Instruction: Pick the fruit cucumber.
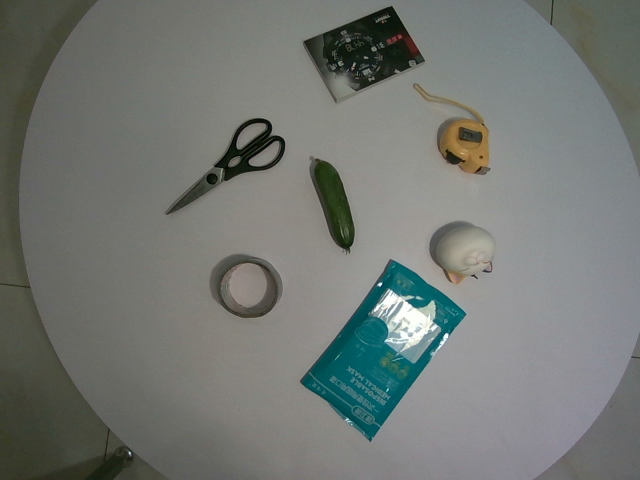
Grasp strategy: vertical